Question: What type of tax is indicated in the document, personal property or real estate?
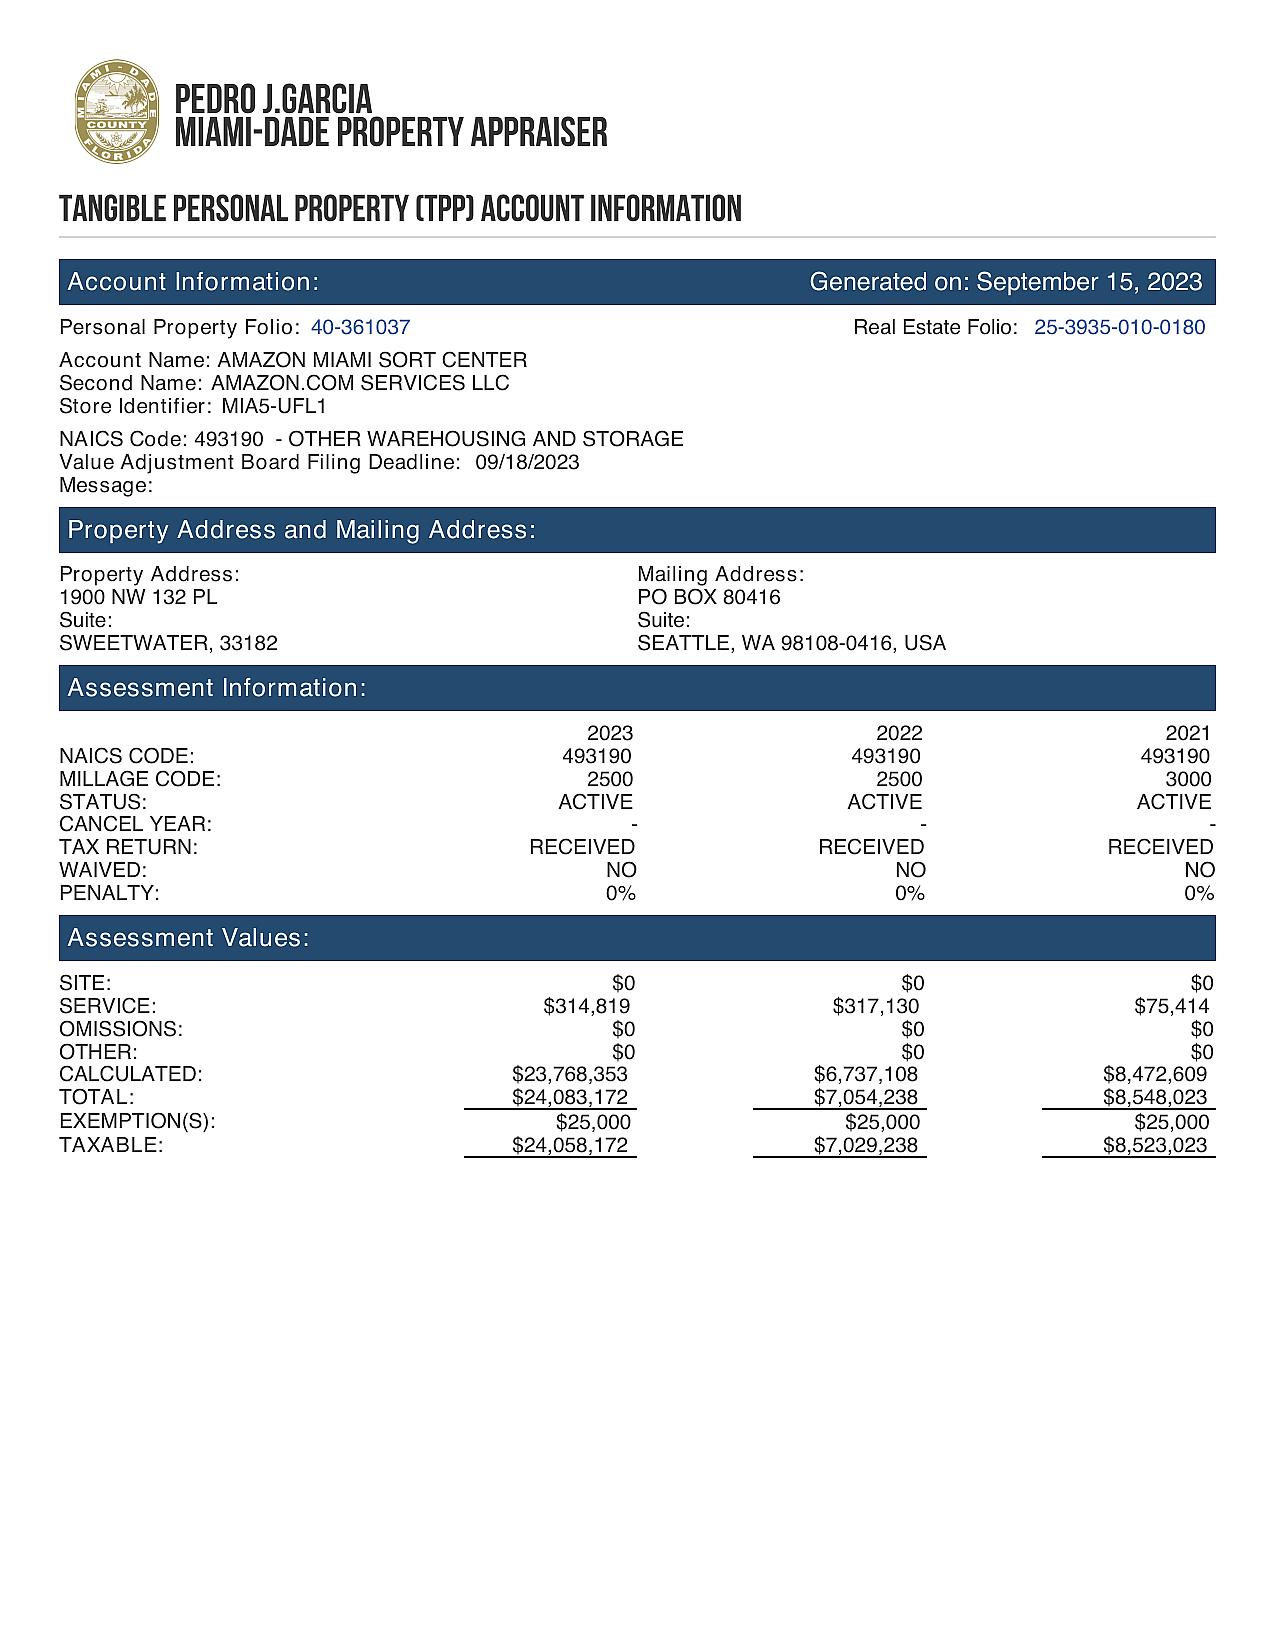
Answer: "Personal Property Tax"